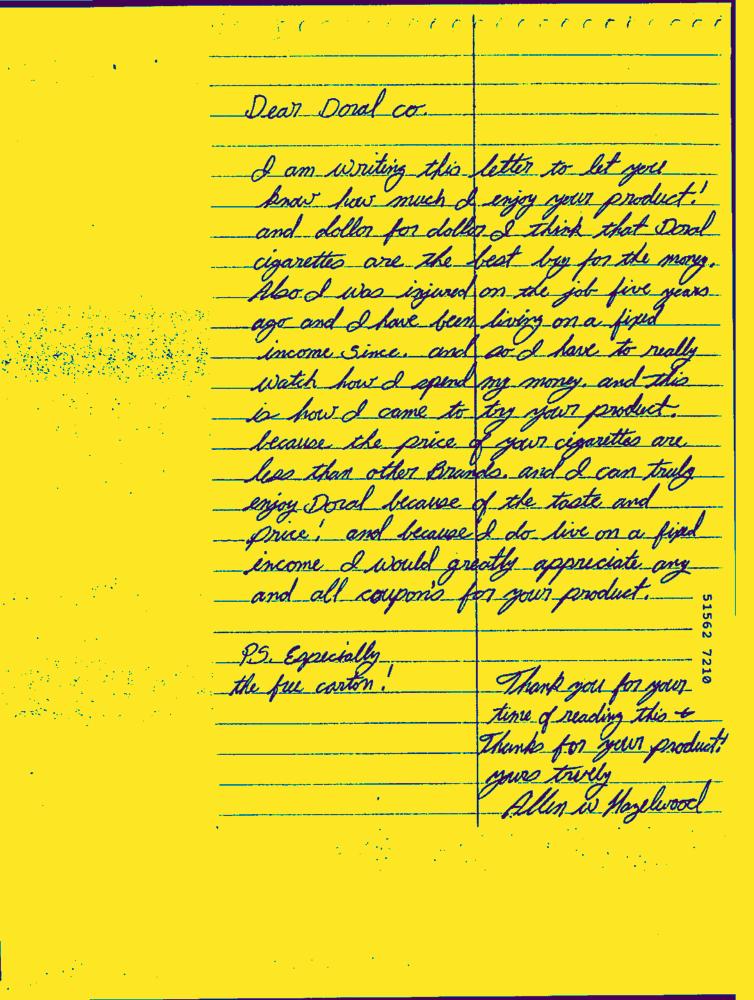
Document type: Hand-Written